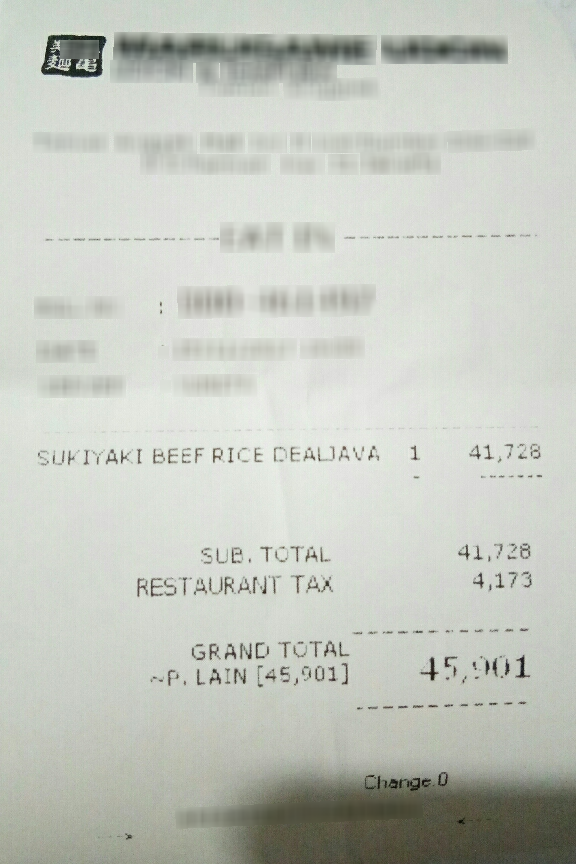
Number of items: 3
Subtotal: 41,728
Tax: 4,173
Total: 45,901
OCR text regions:
text: GRAND
text: TOTAL
text: 45,901
text: ~P. LAIN
text: [45,901]
text: Change
text: 0
text: SUKIYAKI
text: BEEF
text: RICE
text: DEALJAVA
text: 1
text: 41,728
text: SUB.
text: TOTAL
text: 41,728
text: RESTAURANT
text: TAX
text: 4,173